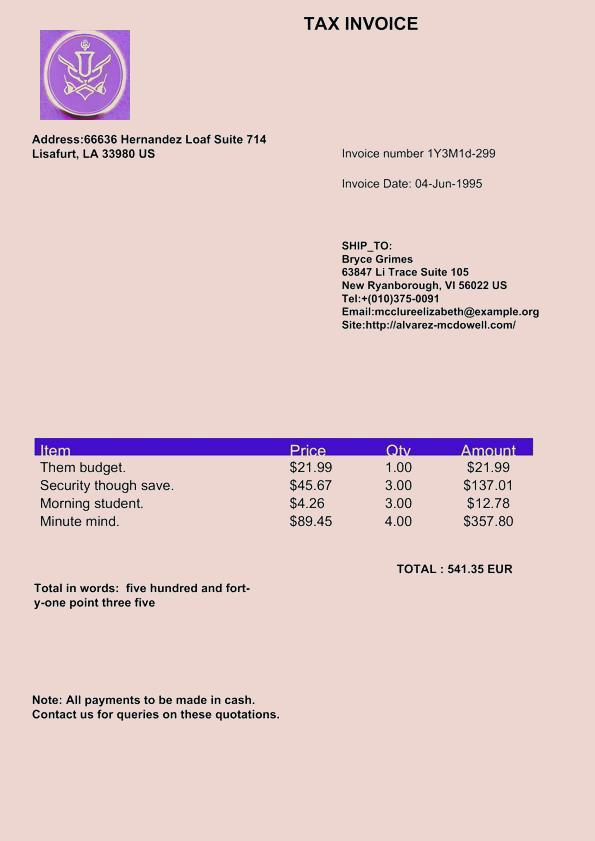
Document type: Invoice